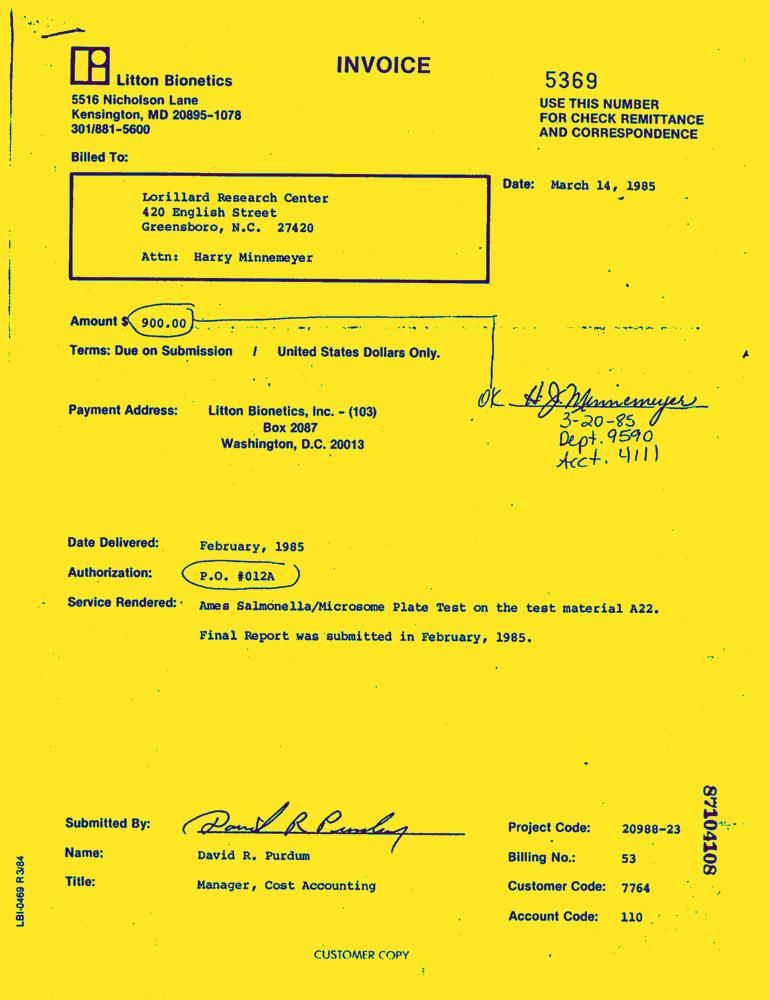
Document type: Invoice-Doc